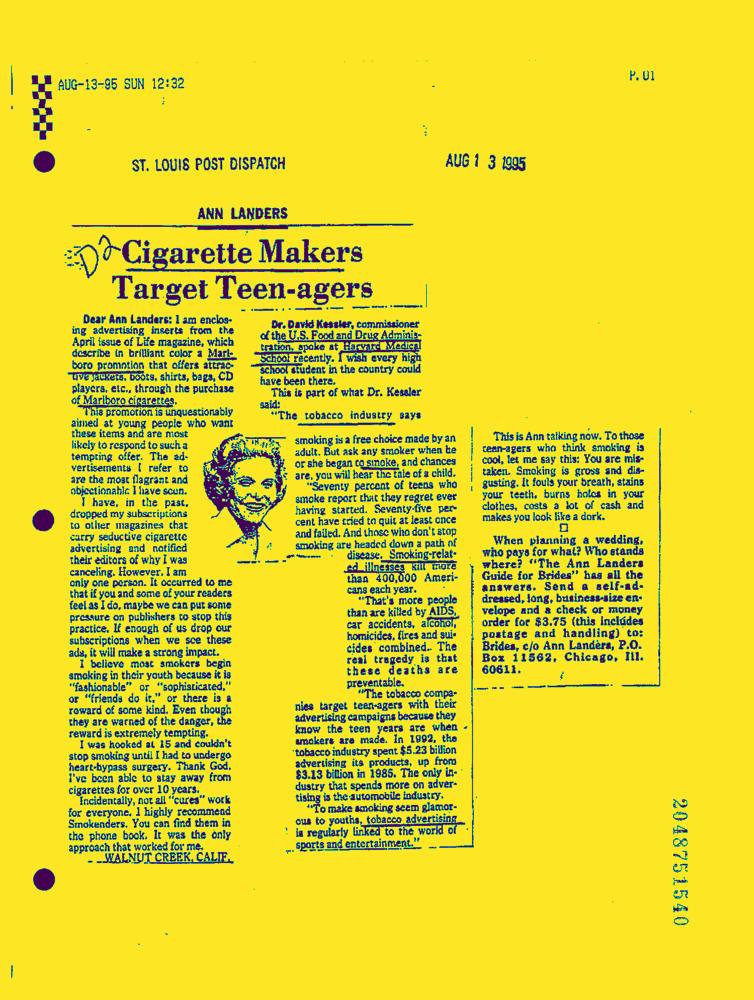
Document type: News-Article